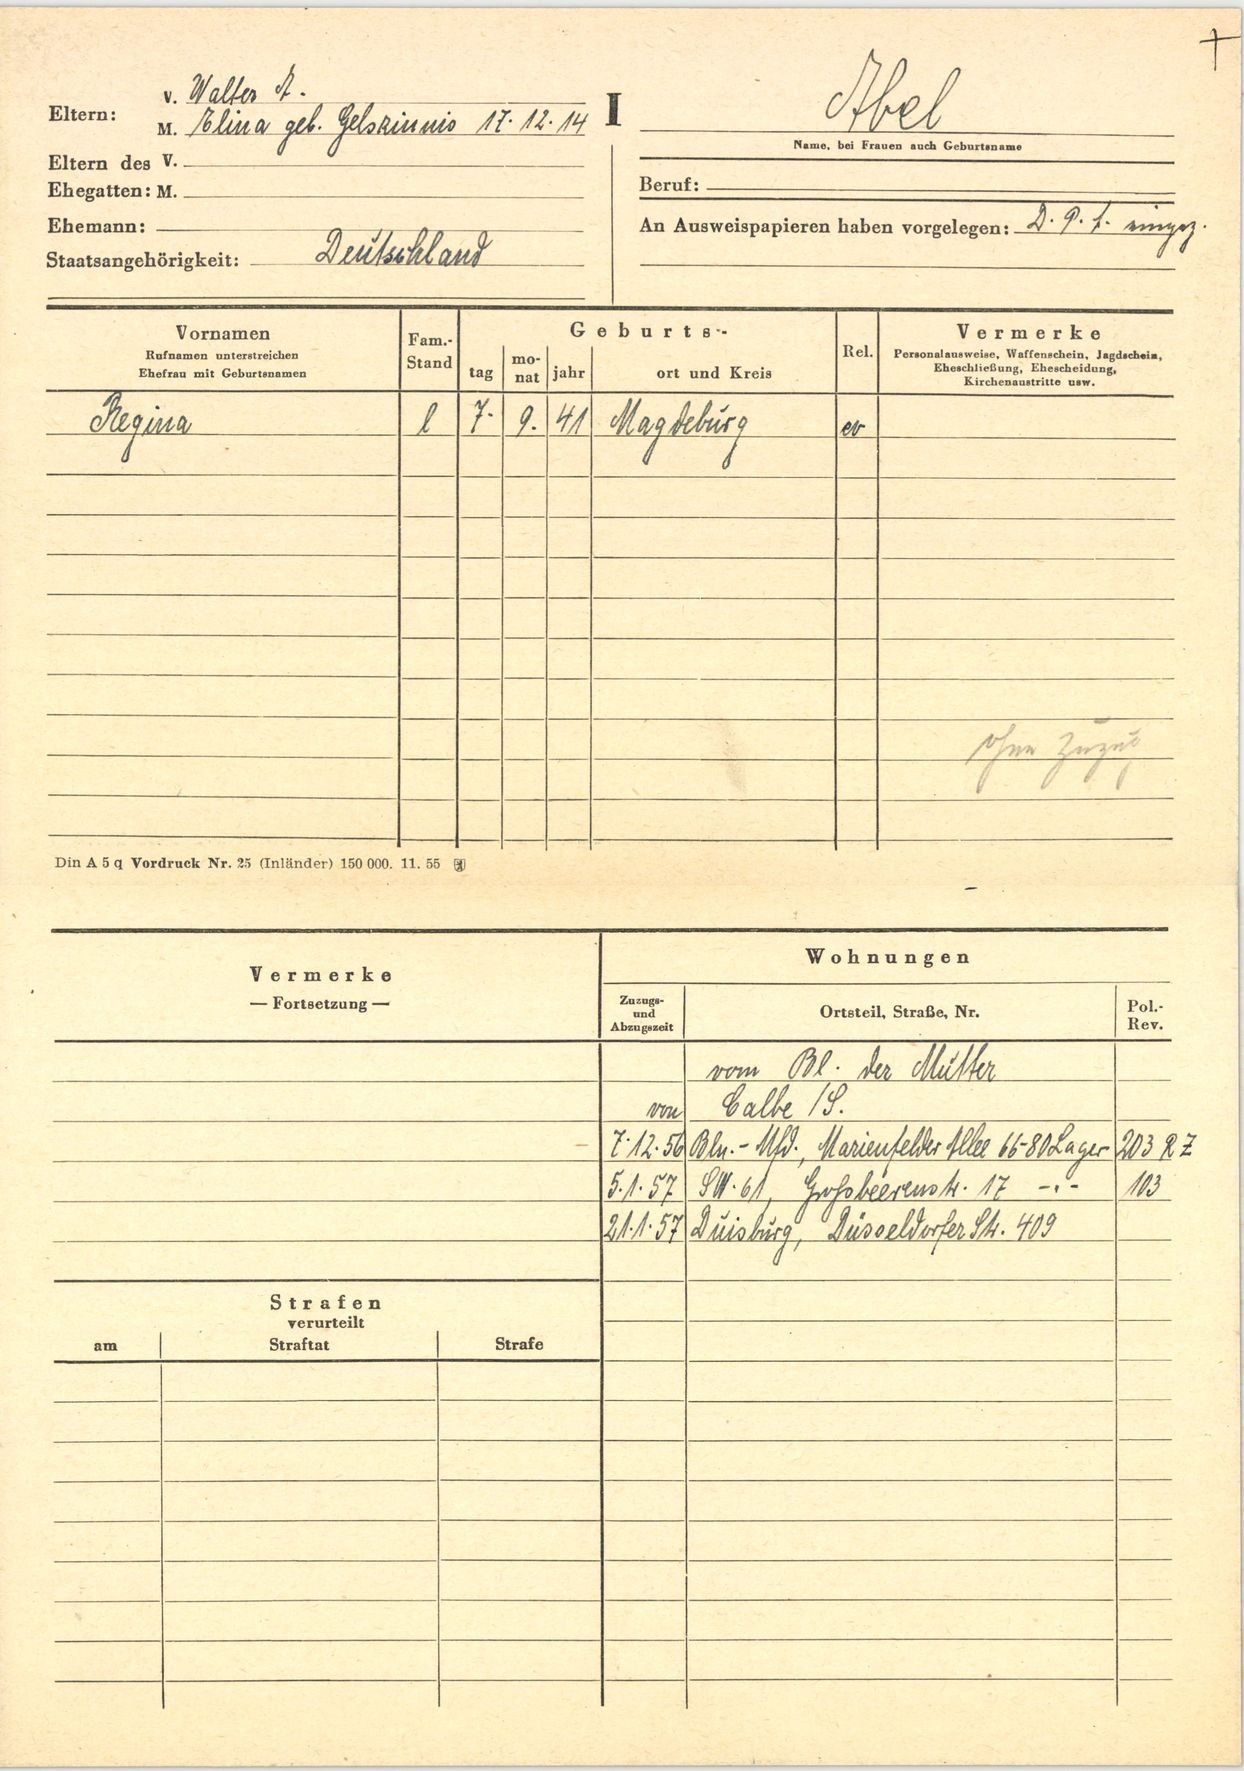
Abel